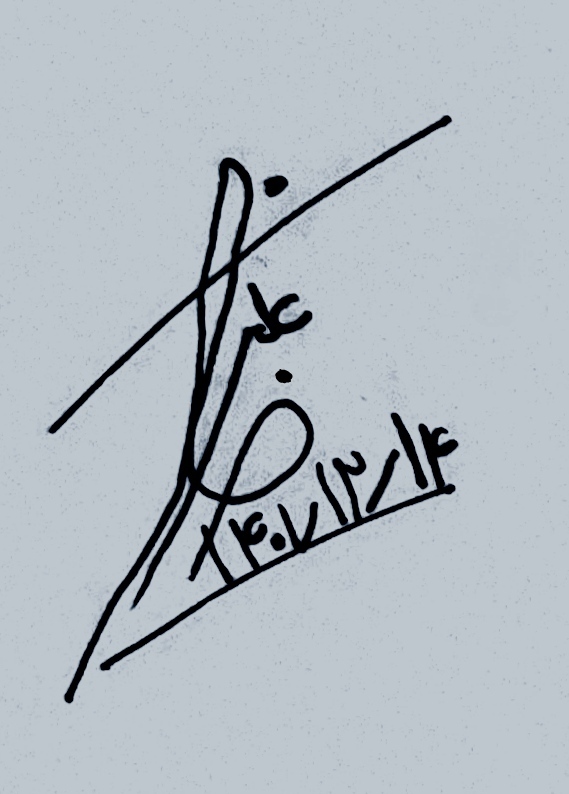
Signature of: q115028981